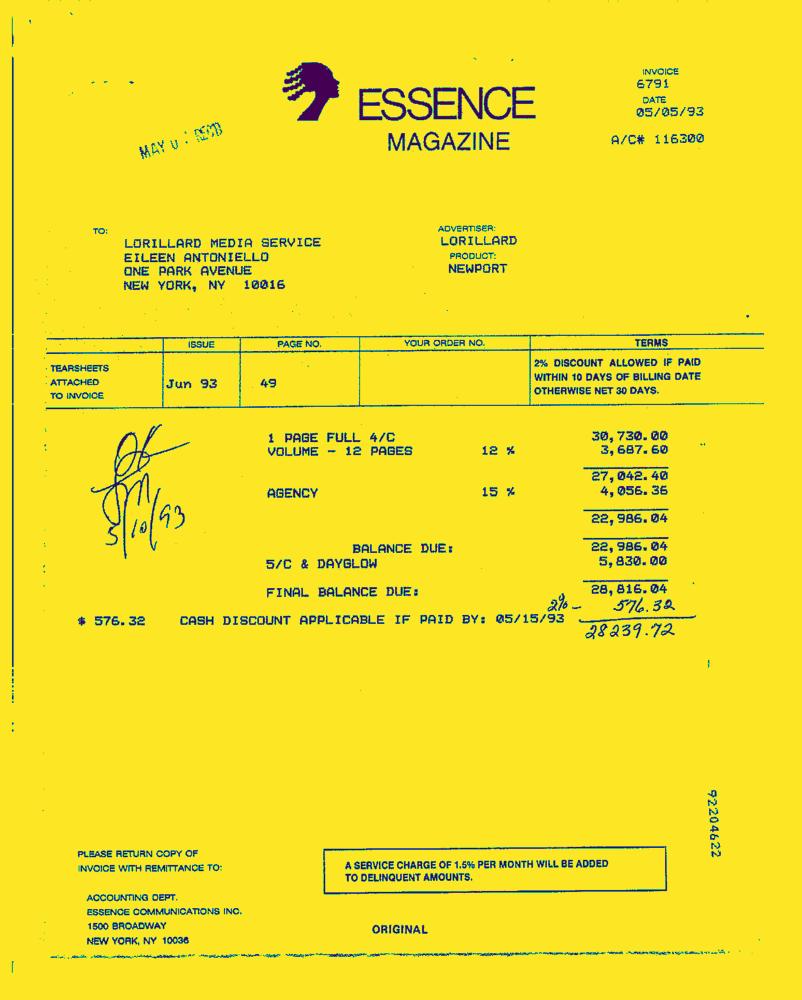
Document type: Invoice-Doc